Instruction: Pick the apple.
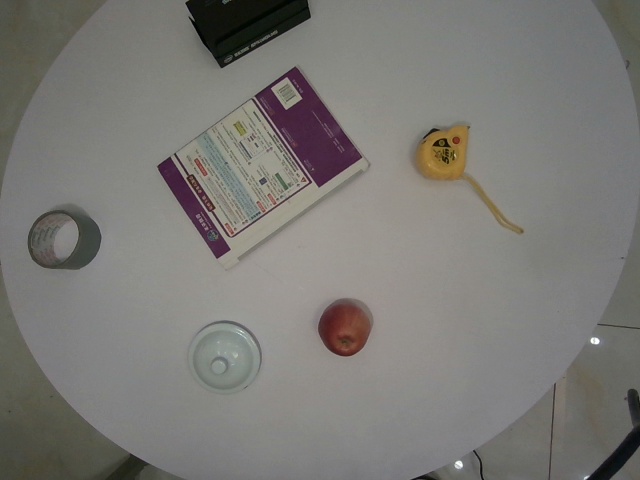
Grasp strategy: vertical